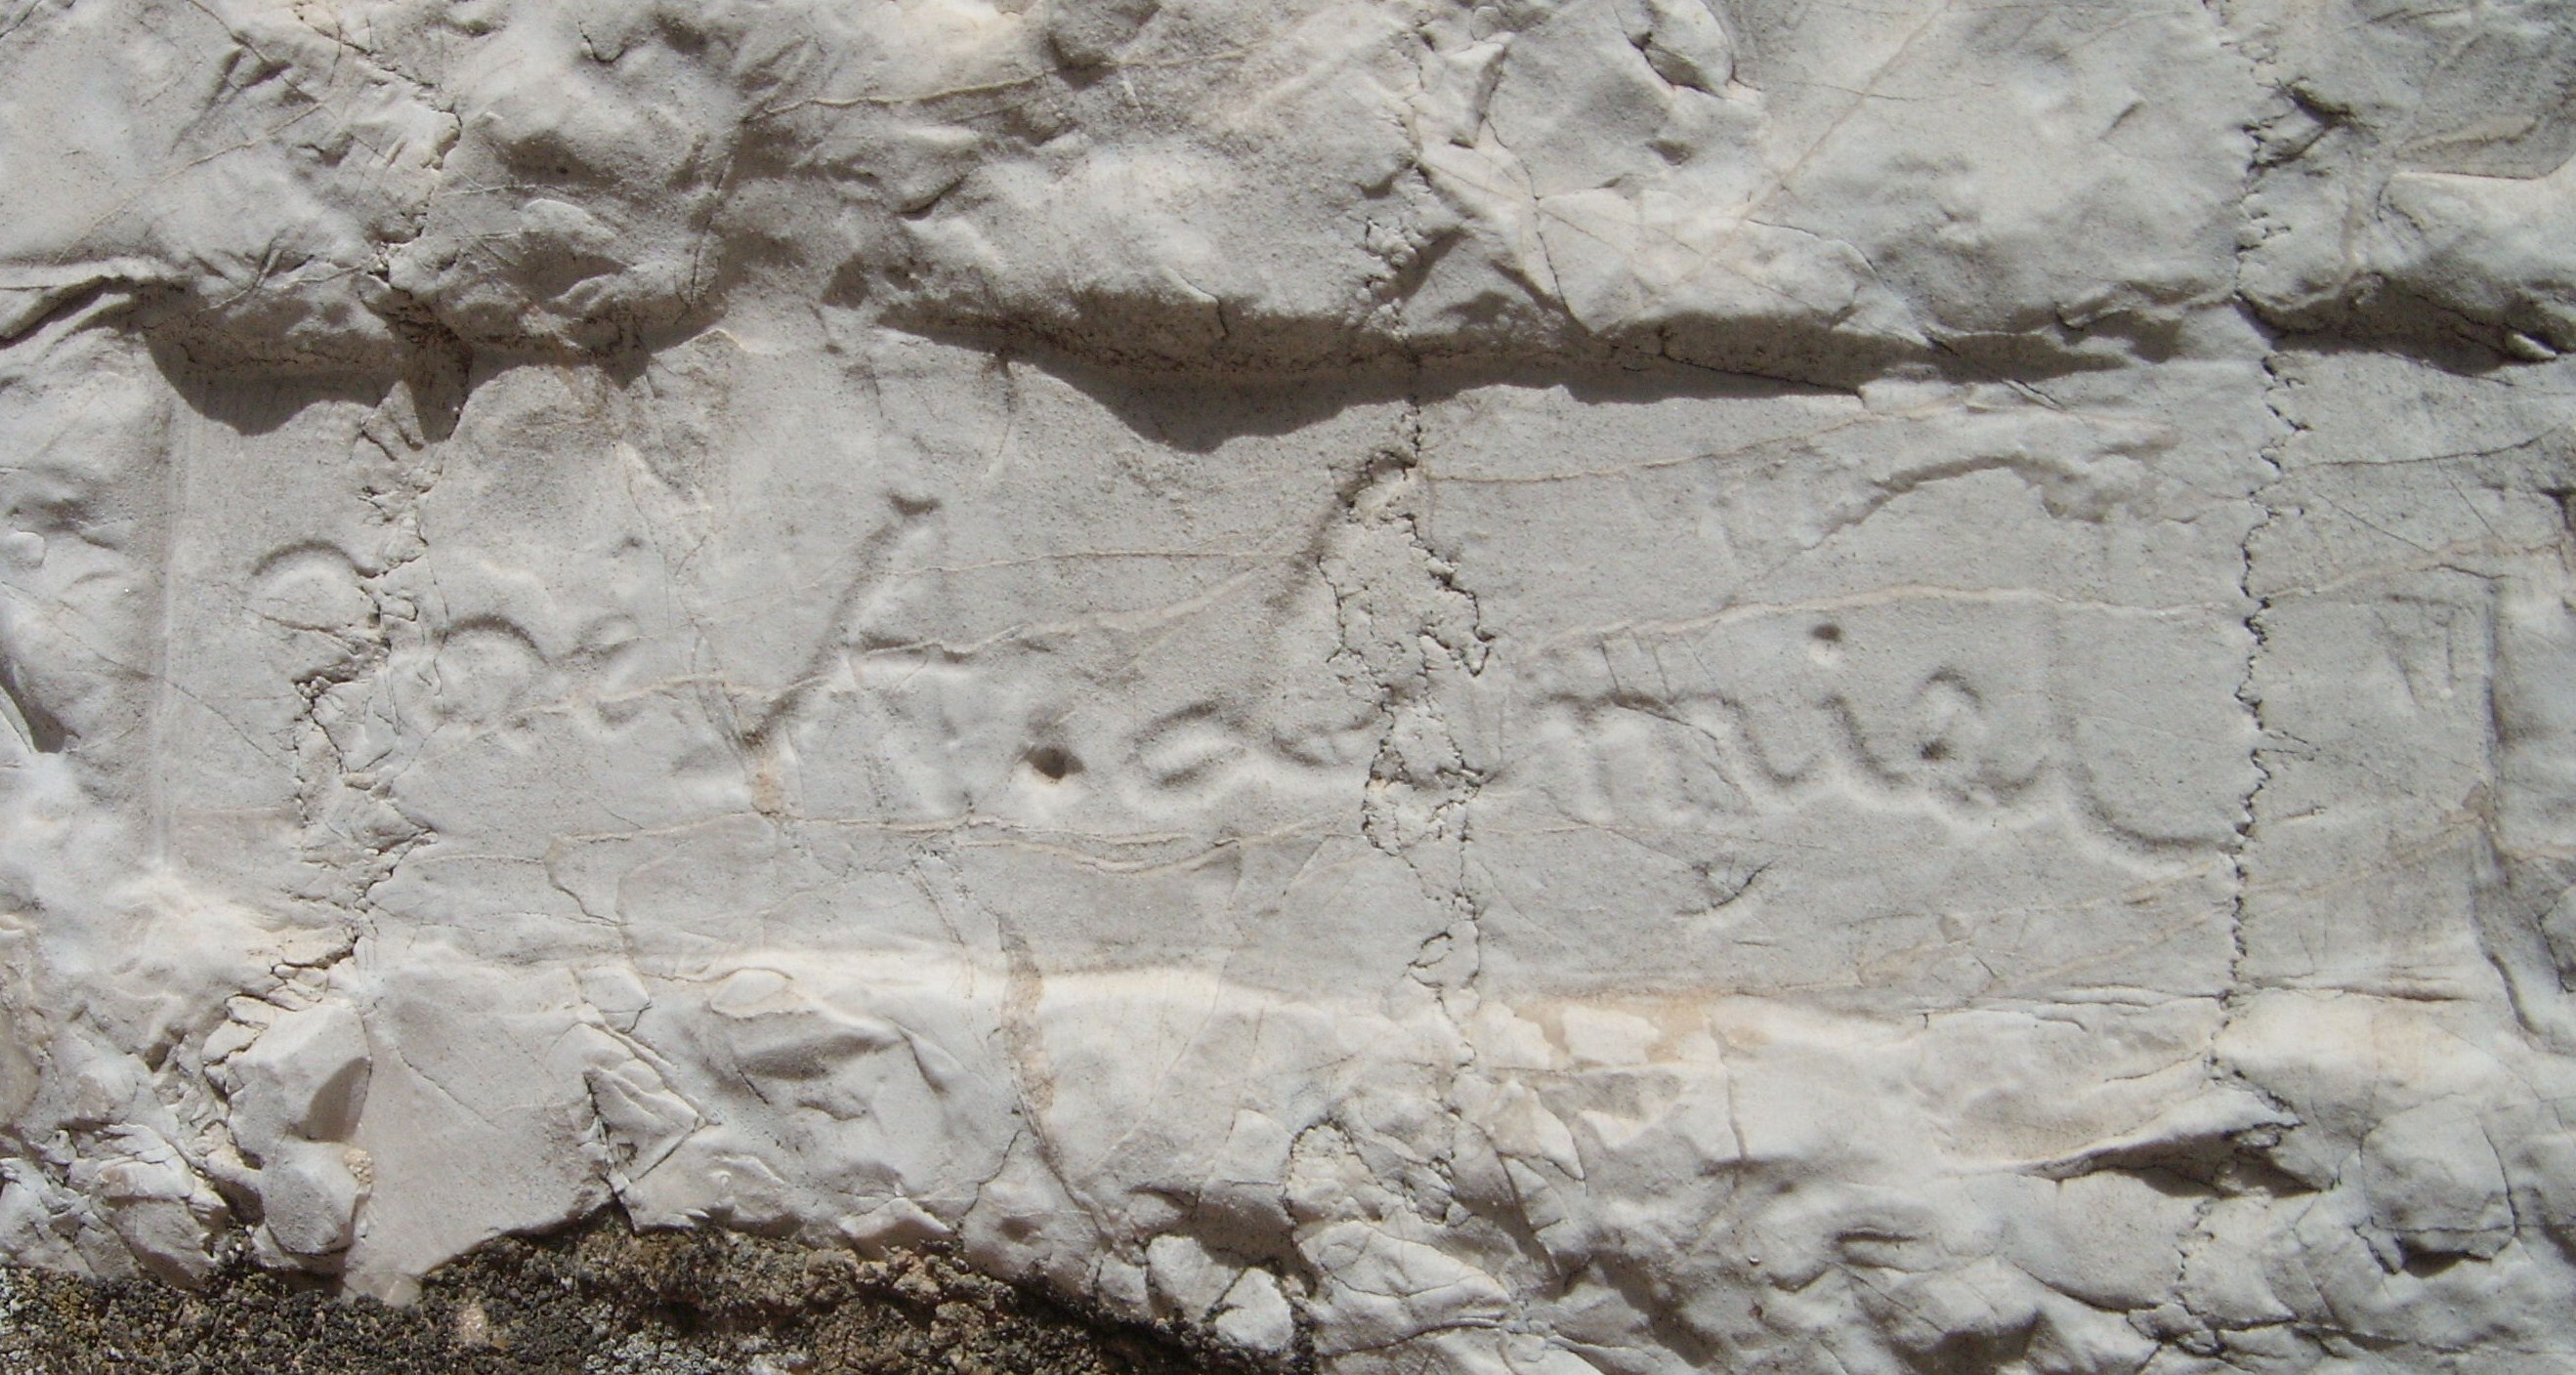
Signature of: josé lamiel